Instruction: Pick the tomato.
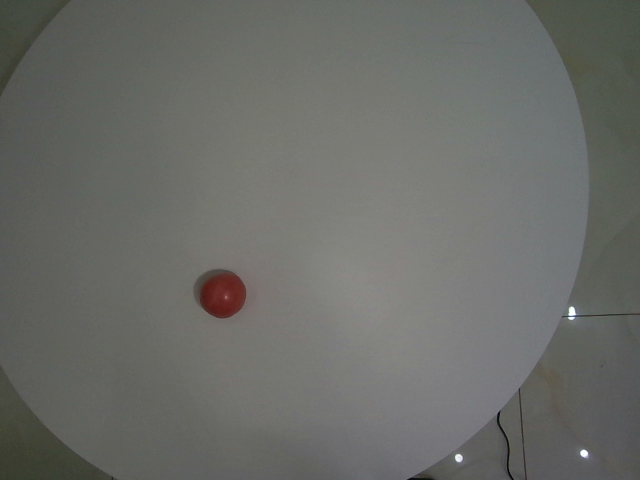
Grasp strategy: vertical